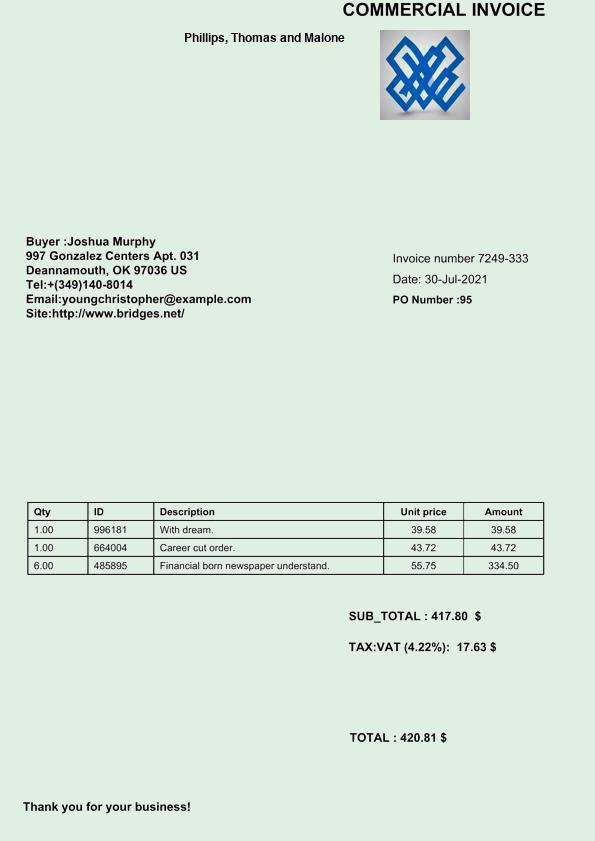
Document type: Invoice